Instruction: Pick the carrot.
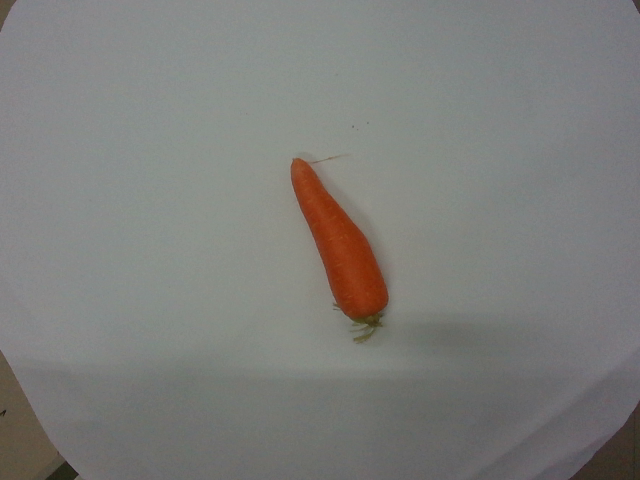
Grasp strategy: vertical